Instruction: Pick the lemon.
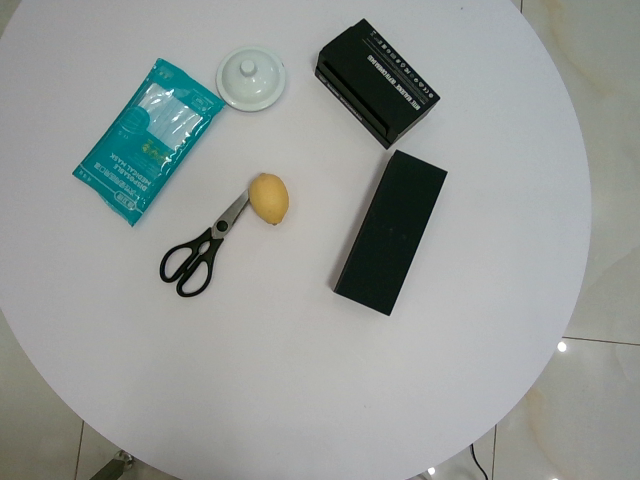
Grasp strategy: vertical